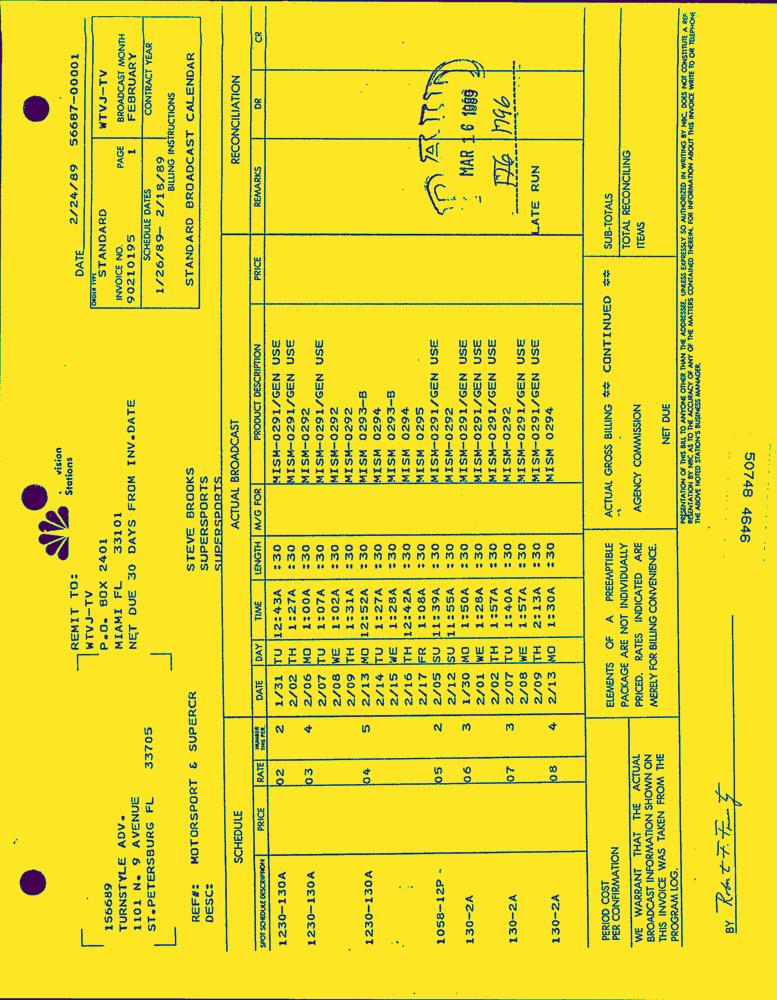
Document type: Invoice-Doc